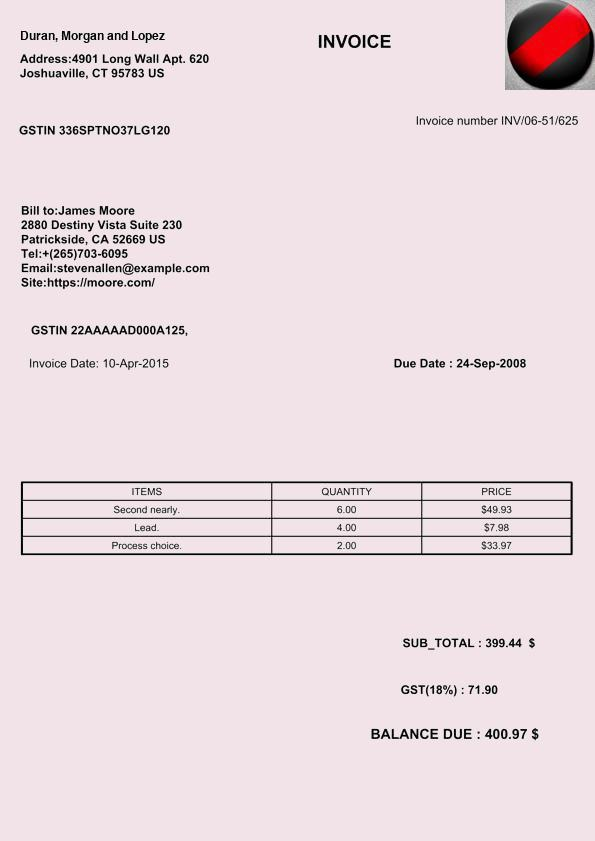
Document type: Invoice